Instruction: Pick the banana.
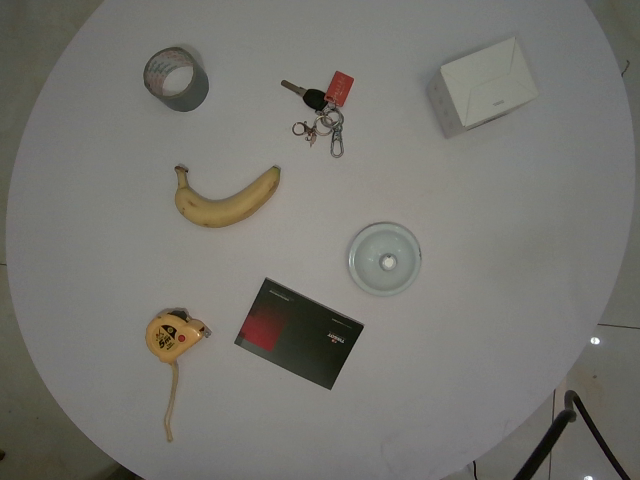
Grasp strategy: vertical